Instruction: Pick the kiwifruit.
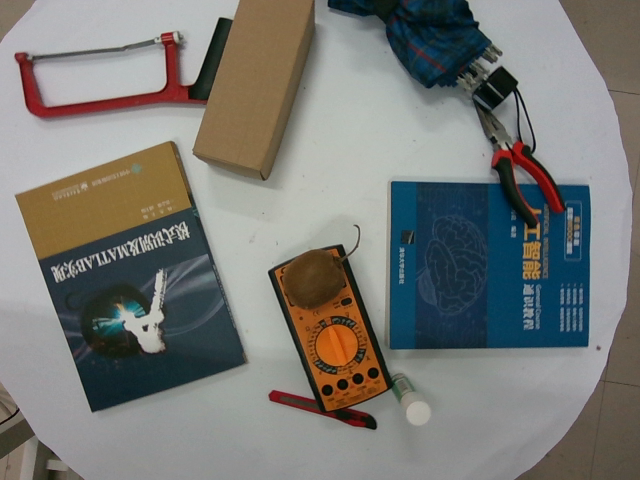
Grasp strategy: vertical